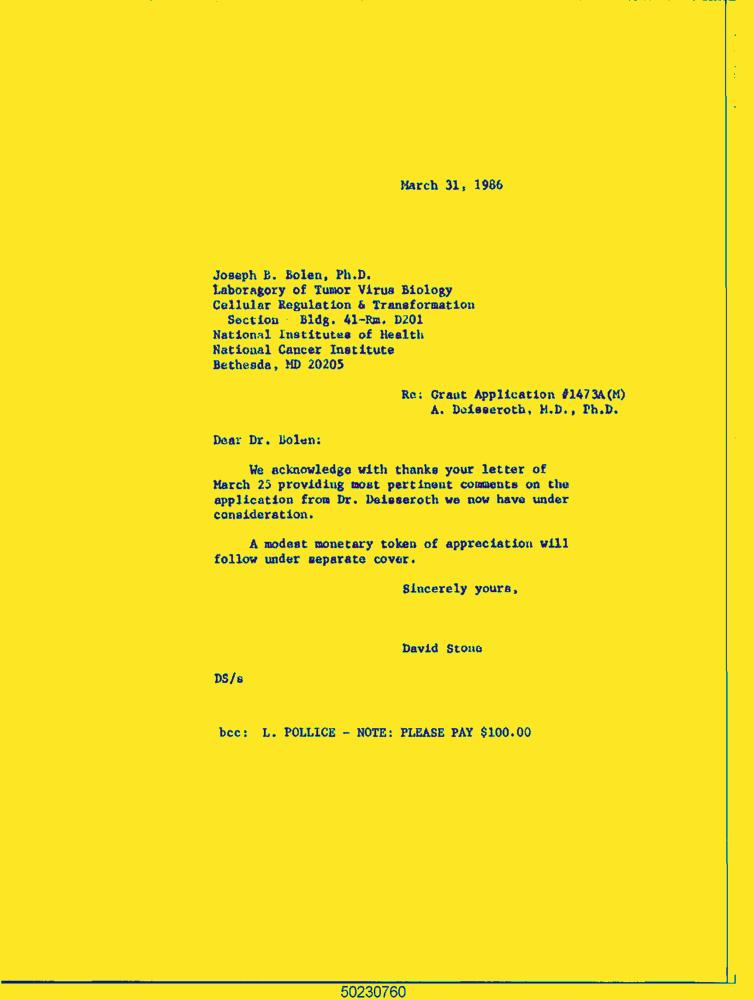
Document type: Letter-Doc